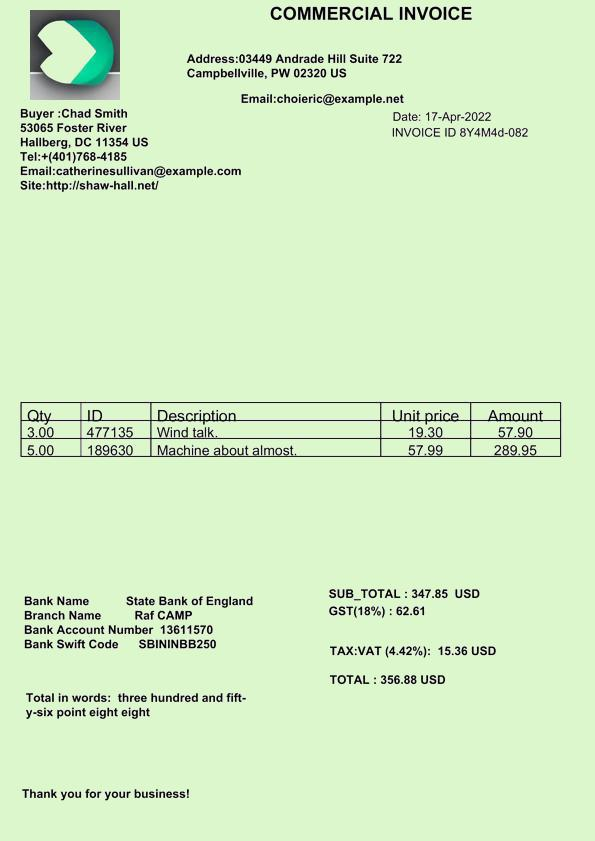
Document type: Invoice